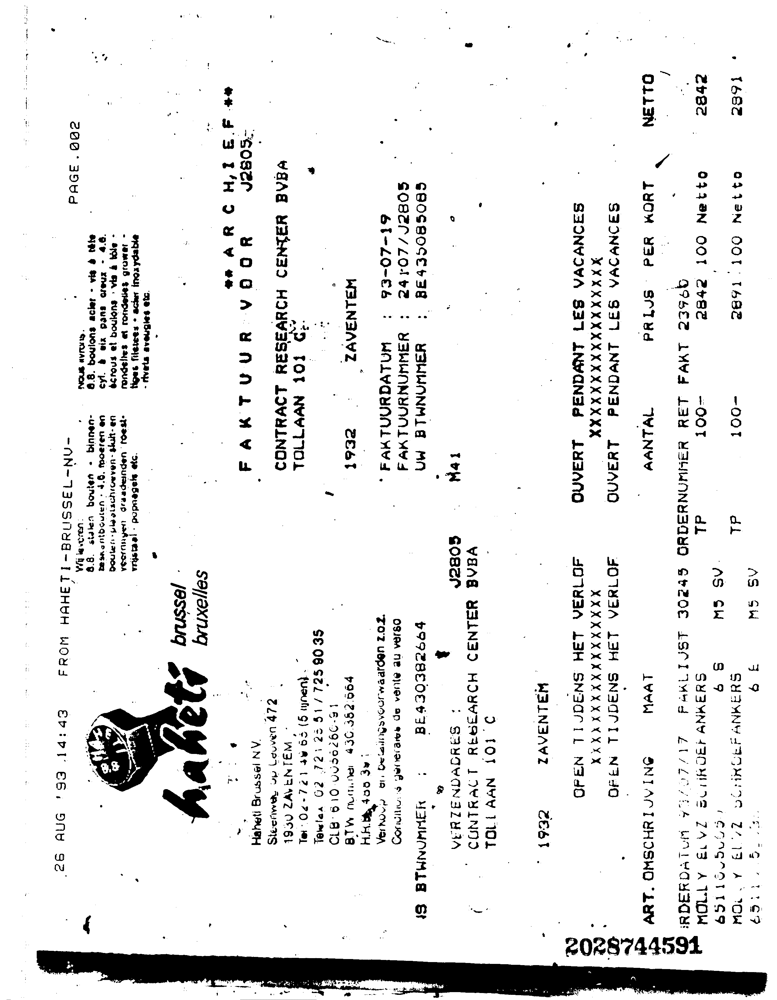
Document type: Invoice